Question: What is the suspected problem?
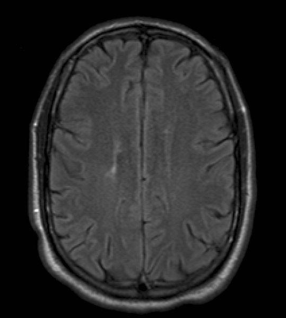
Answer: The findings suggest •  Lateral geniculate body - abnormal signal and enhancement
•  Additional periventricular lesions. There are several small periventricular hyperintensities.. The patient might have a history of 42 y.o. combat fighter pilot c/o "blind spot" - sudden onset  six days ago and lasted about four hours.  Previous Hx of a similar episode several years ago..